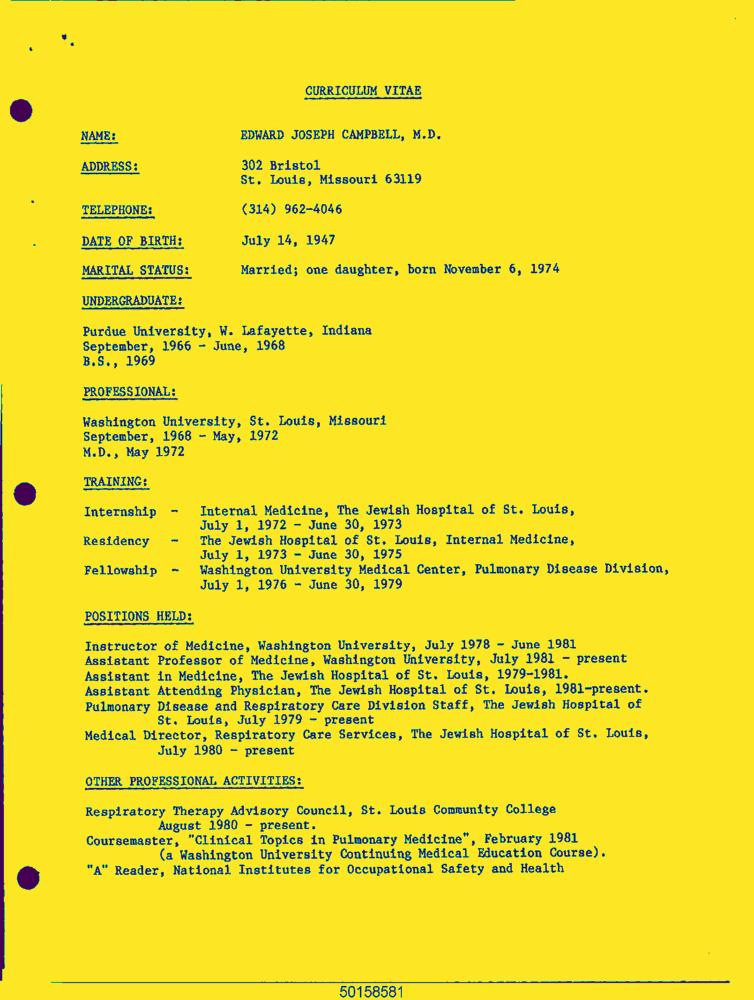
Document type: Resume-Doc